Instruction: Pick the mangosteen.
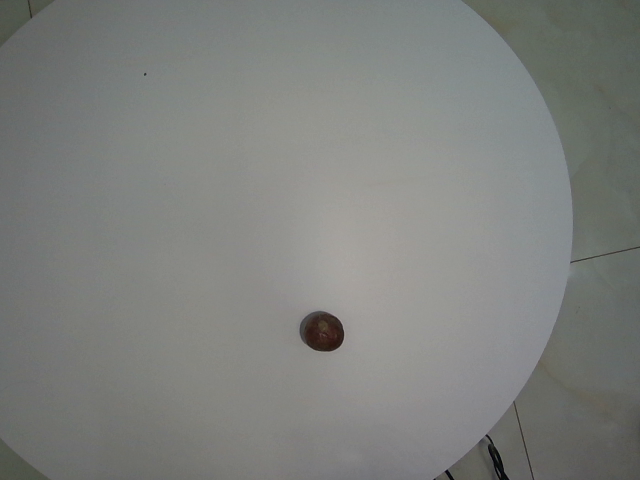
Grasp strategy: vertical